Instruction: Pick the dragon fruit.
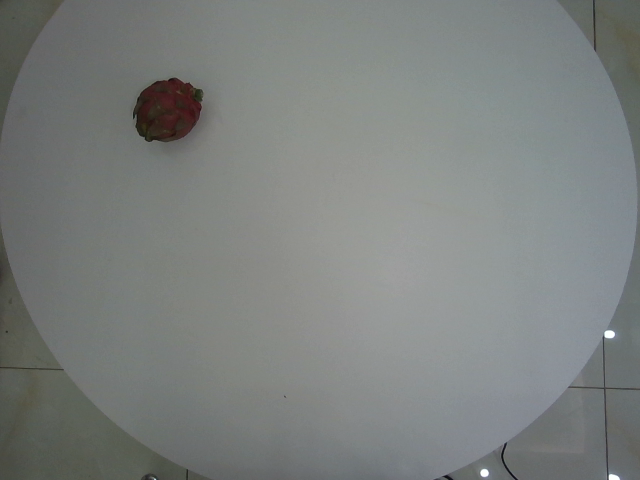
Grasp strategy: vertical